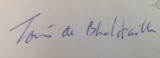
Signature of: tomás de bhaldraithe